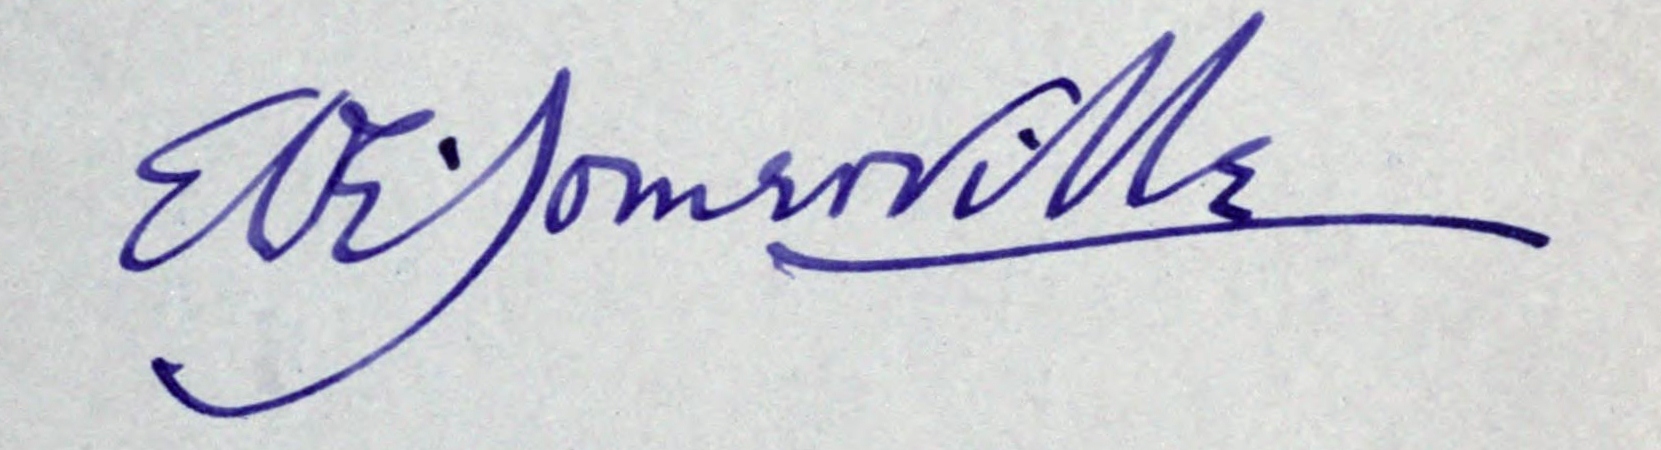
Signature of: edith anna somerville